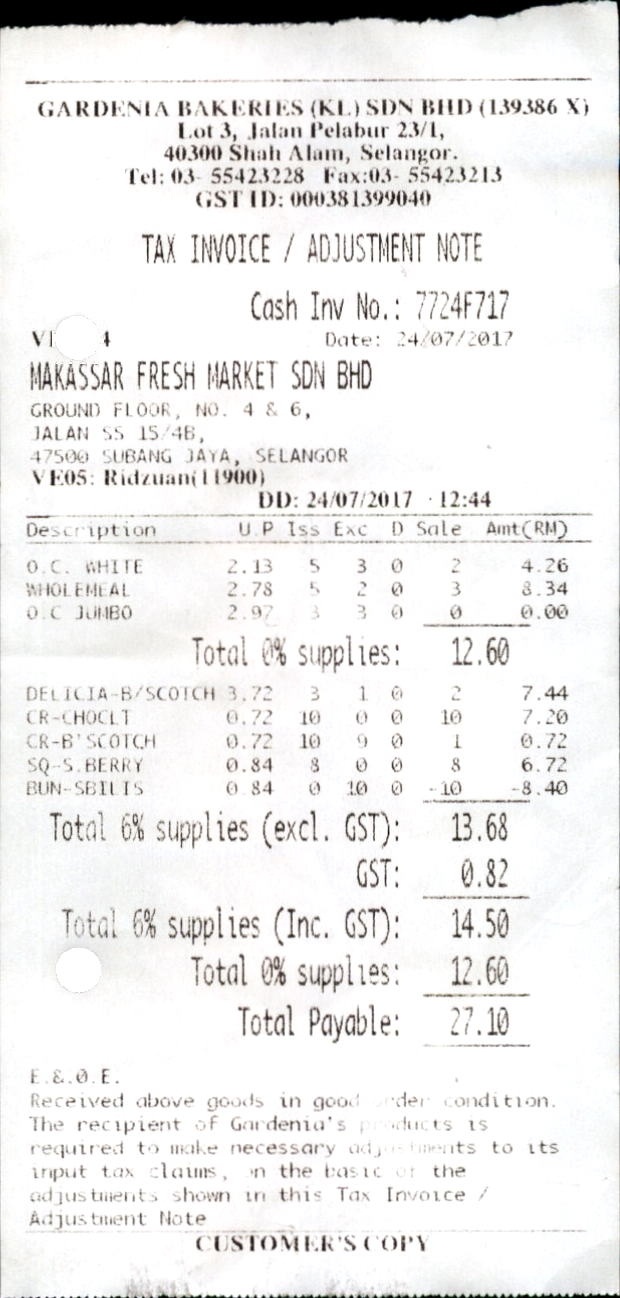
GARDENIA BAKERIES (KL) SDN BHD (139386 X)
LOT 3, JALAN PELABUR 23/1,
40300 SHAH ALAM, SELANGOR.
TEL: 03- 55423228 FAX:03- 55423213
GST ID: 000381399040
TAX INVOICE / ADJUSTMENT NOTE
CASH INV NO.: 7724F717
V
DATE: 24/07/2017
MAKASSAR FRESH MARKET SDN BHD
GROUND FLOOR, NO. 4 & 6,
JALAN SS 15/4B,
47500 SUBANG JAYA, SELANGOR
VE05: RIDZUAN(11900)
DD: 24/07/2017
12:44
DESCRIPTION
U.P
ISS
EXC
D
SALE
AMT(RM)
O.C. WHITE
2.13
5
3
0
2
4.26
WHOLEMEAL
2.78
5
2
0
3
8.34
O.C JUMBO
2.97
3
3
0
0
0.00
TOTAL 0% SUPPLIES:
12.60
DELTCIA-B/SCOTCH
3.72
3
1
0
2
7.44
CR-CHOCLT
0.72
10
0
0
10
7.20
CR-B'SCOTCH
0.72
10
9
0
1
0.72
SQ-S. BERRY
0.84
8
0
0
8
6.72
BUN-SBILIS
0.84
0
10
0
-10
-8.40
TOTAL 6% SUPPLIES (EXCL. GST):
13.68
GST:
0.82
TOTAL 6% SUPPLIES (INC. GST):
14.50
TOTAL 0% SUPPLIES:
12.60
TOTAL PAYABLE:
27.10
E.&.0.E.
RECEIVED ABOVE GOODS IN GOOD ORDER CONDITION.
THE RECIPIENT OF GARDENIA'S PRODUCTS IS
REQUIRED TO MAKE NECESSARY ADJUMENTS TO ITS
INPUT TAX CLAIMS, ON THE BASIC OF THE
ADJUSTMENTS SHOWN IN THIS TAX INVOICE /
ADJUSTMENT NOTE
CUSTOMER'S COPY
4